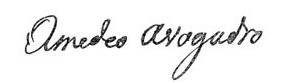
Signature of: amedeo avogadro